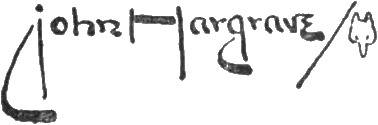
Signature of: john hargrave